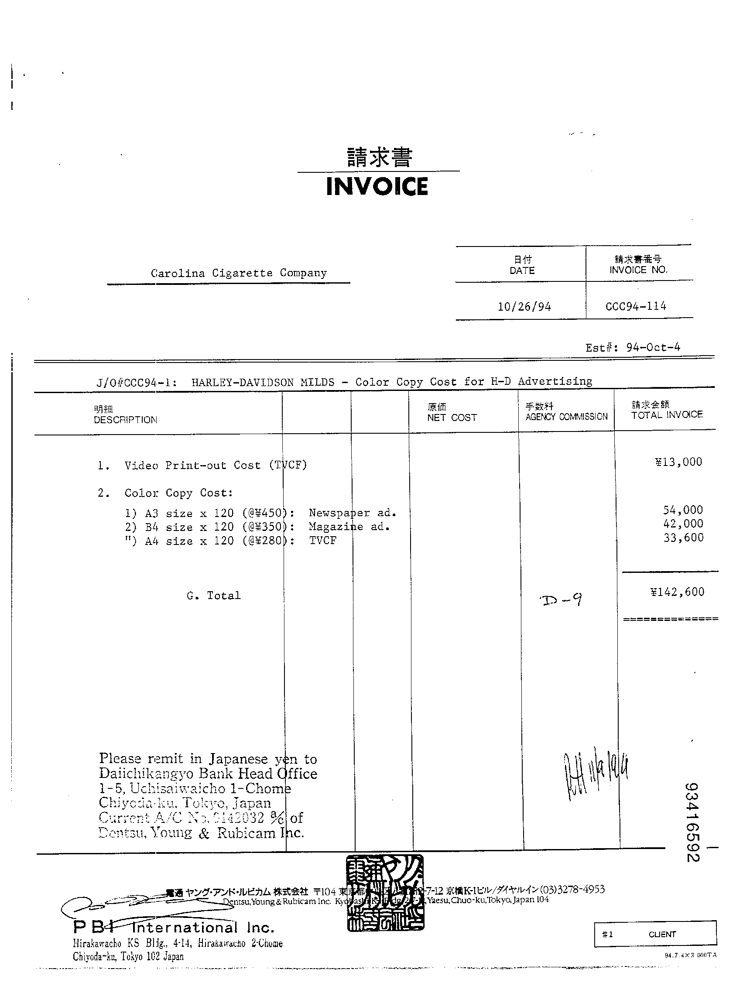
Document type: Invoice